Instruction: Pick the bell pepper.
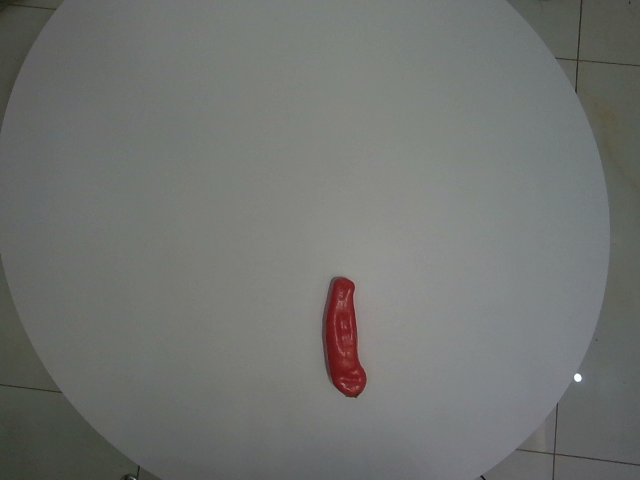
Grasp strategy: vertical